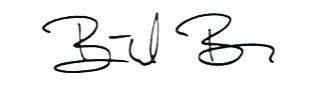
Signature of: bärbel bas